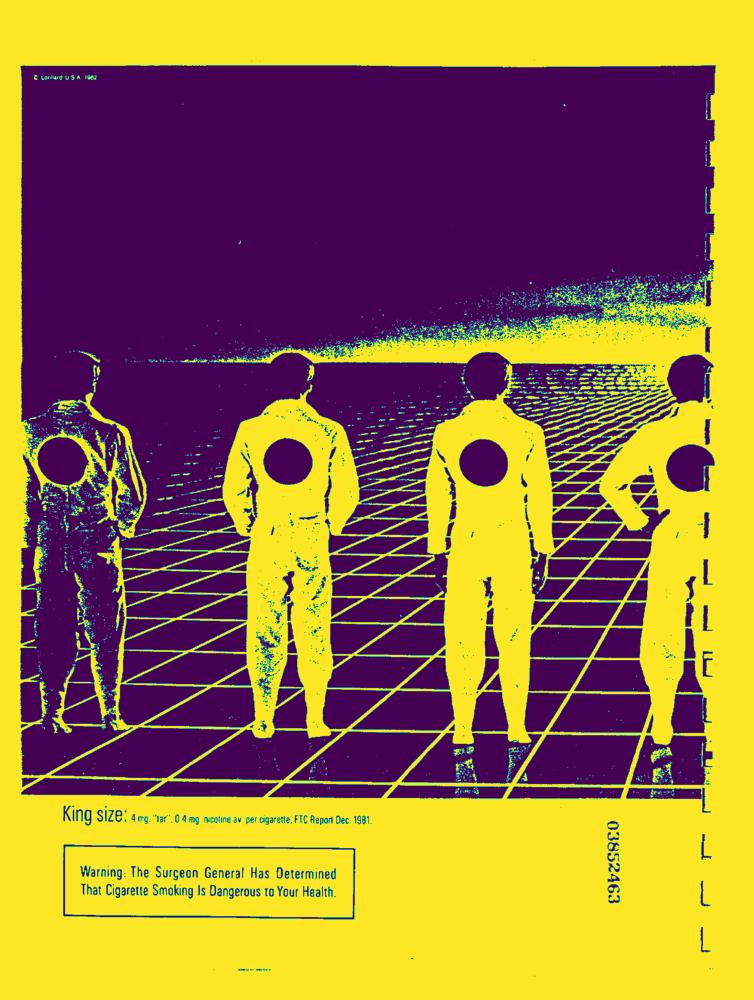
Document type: AD